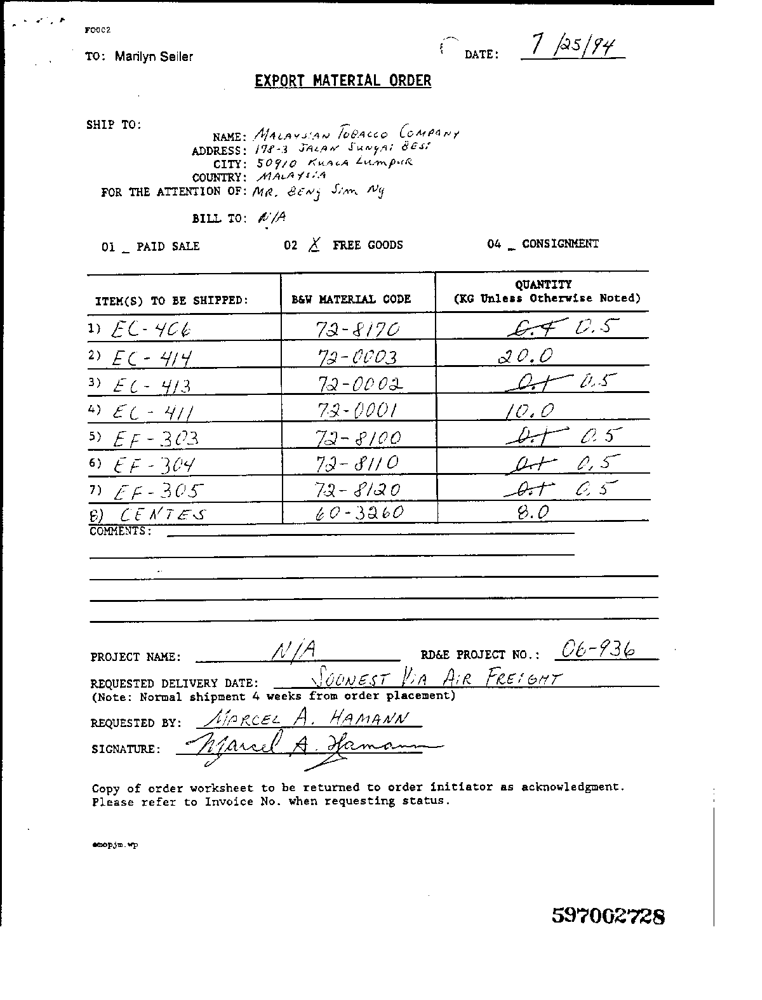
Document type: Invoice